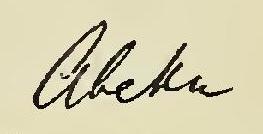
Signature of: heinrich abeken